Question: Can you provide the account number mentioned in the document?
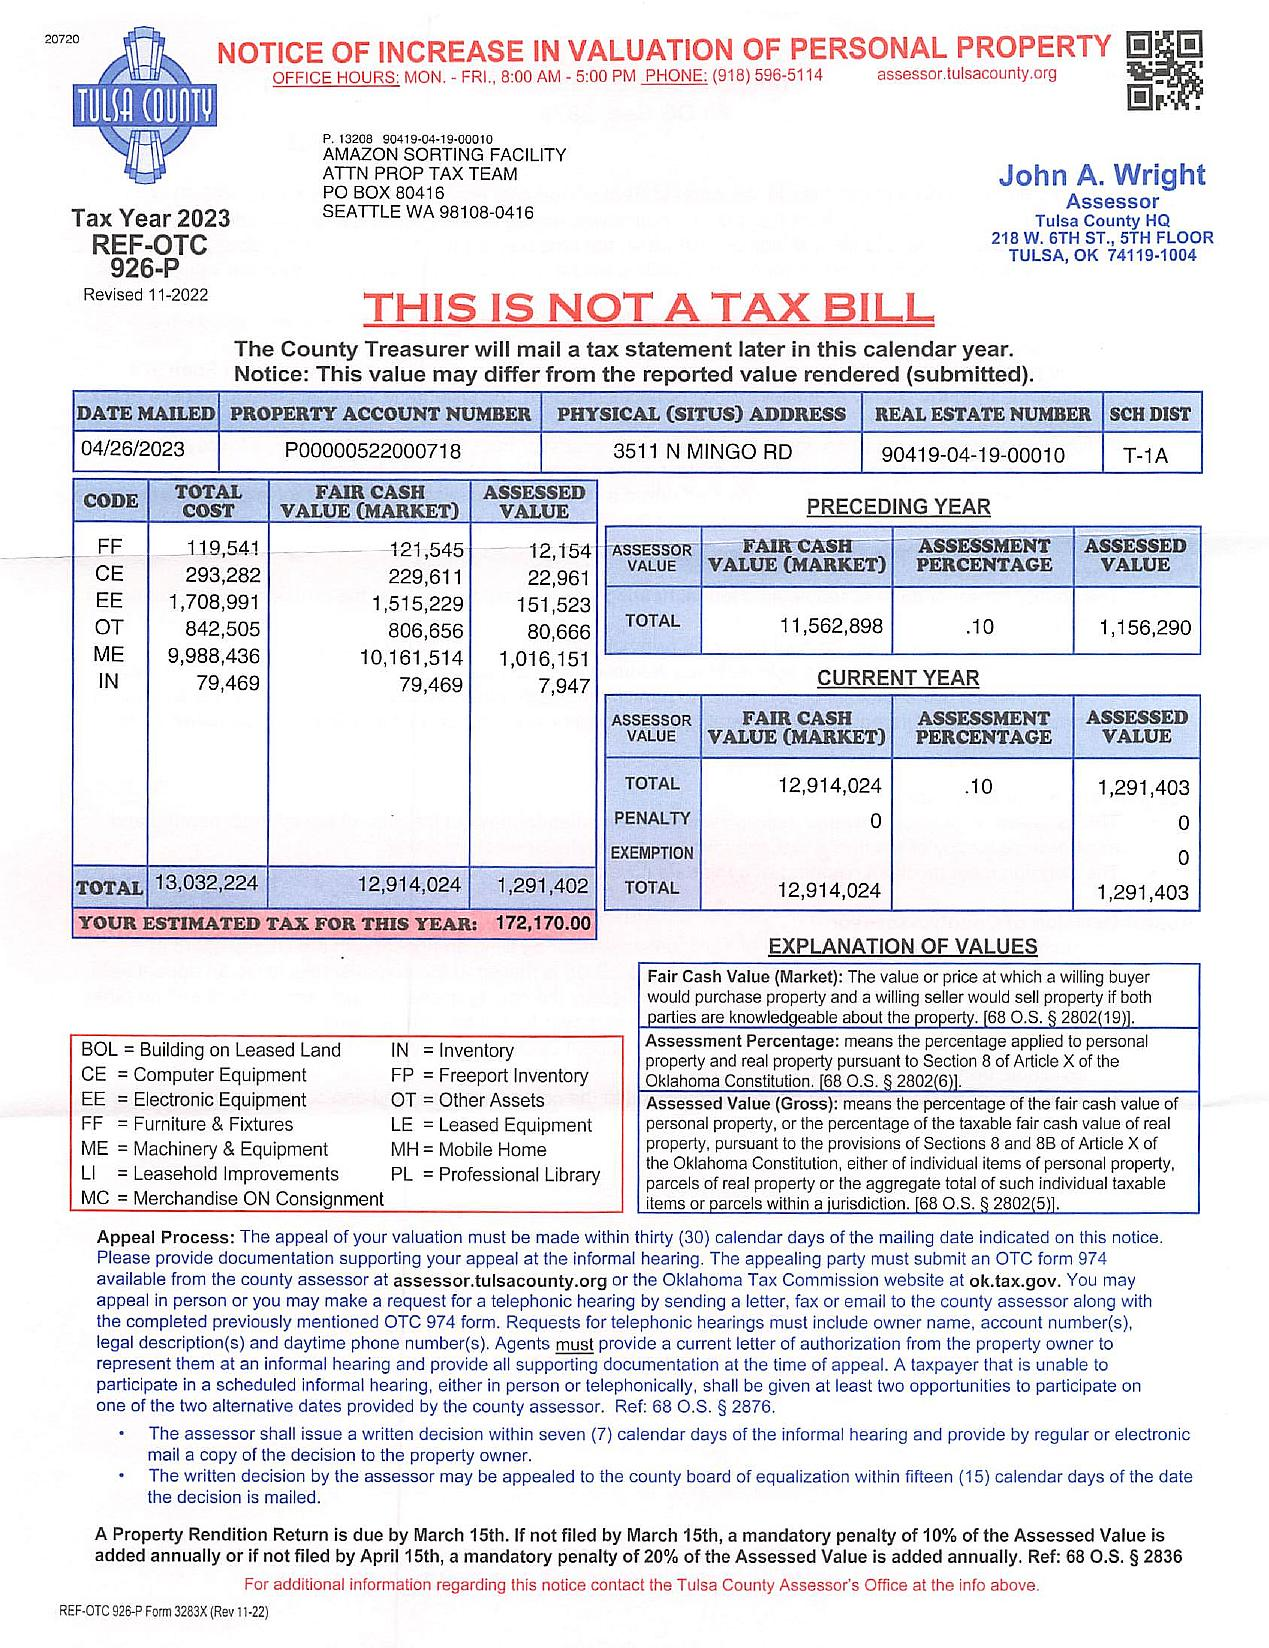
Answer: "P00000522000718"